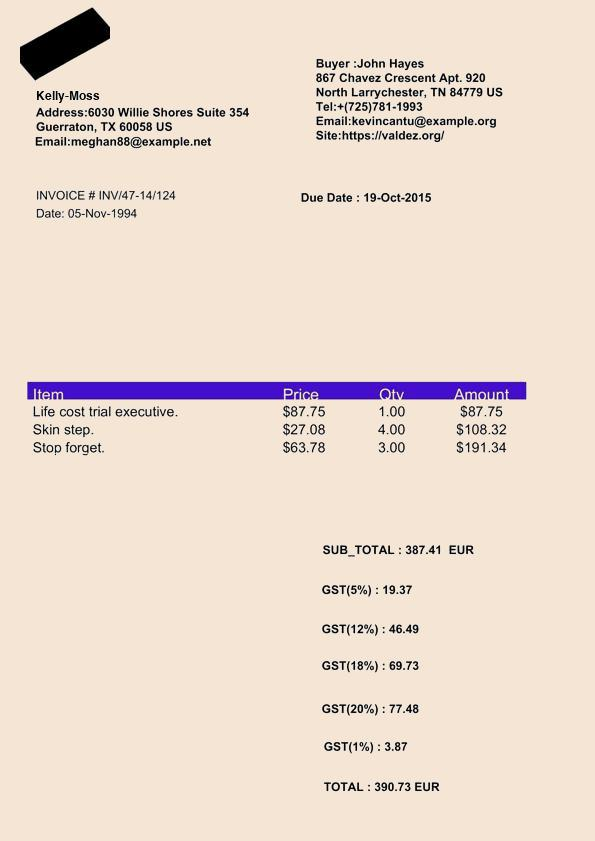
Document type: Invoice